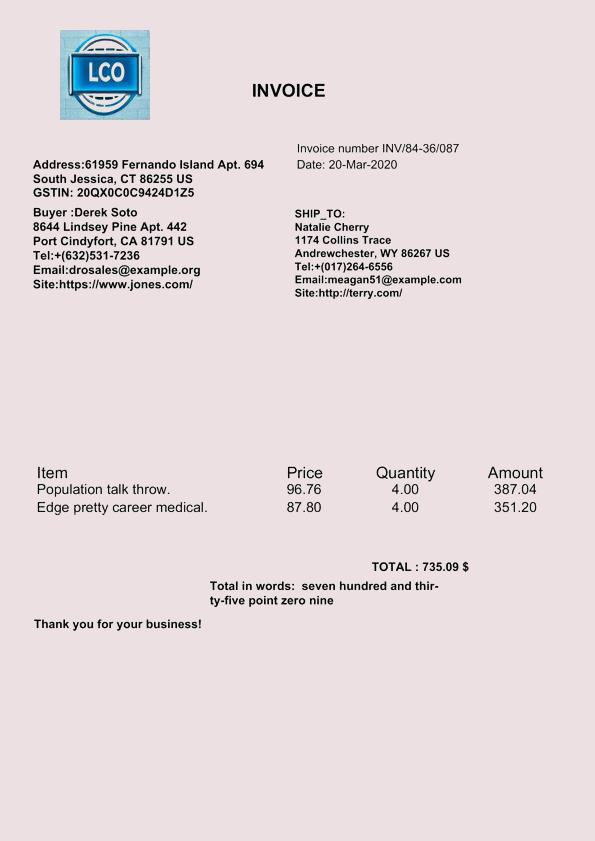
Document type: Invoice